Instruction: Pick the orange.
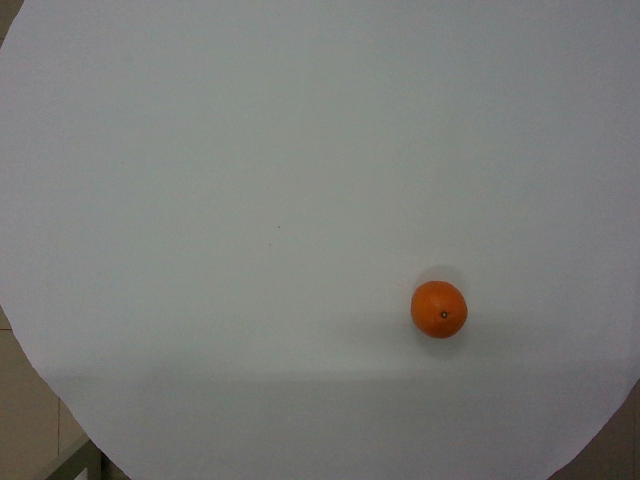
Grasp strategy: vertical